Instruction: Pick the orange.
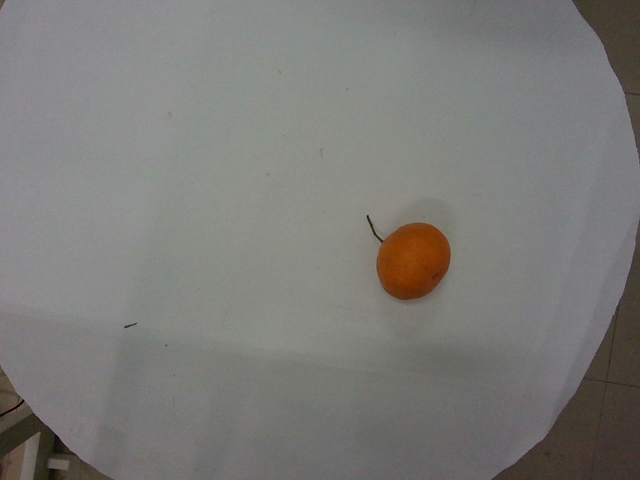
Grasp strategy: vertical